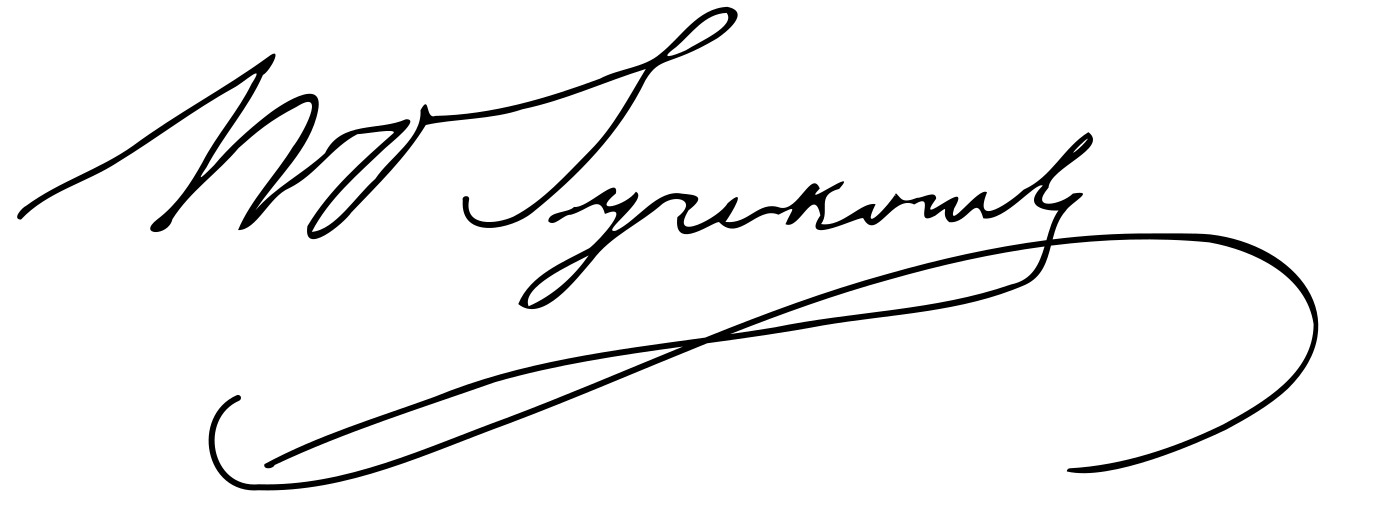
Signature of: władysław syrokomla